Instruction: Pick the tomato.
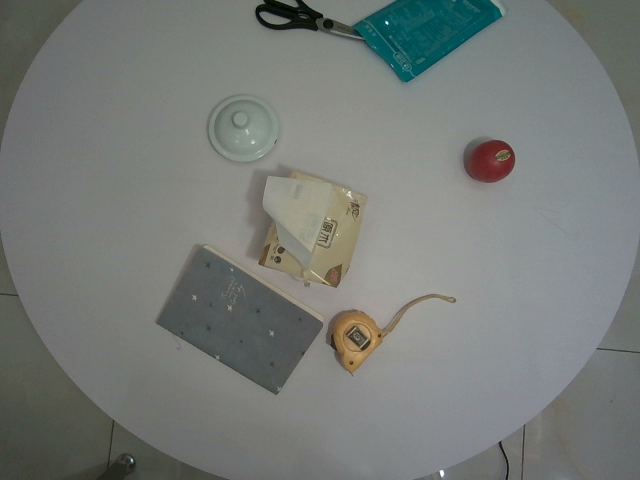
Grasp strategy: vertical